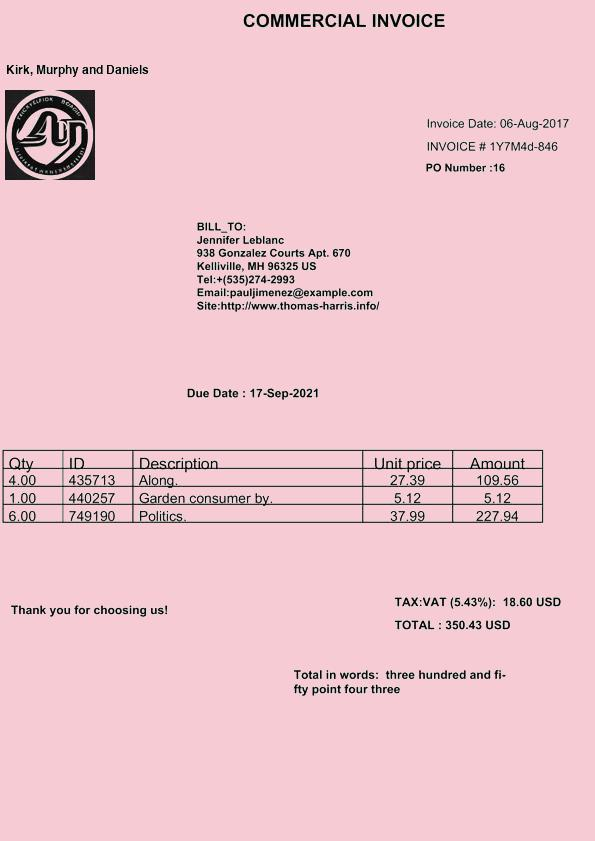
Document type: Invoice